Question: What tax district, tax-rate area, or tax area code is specified in the document?
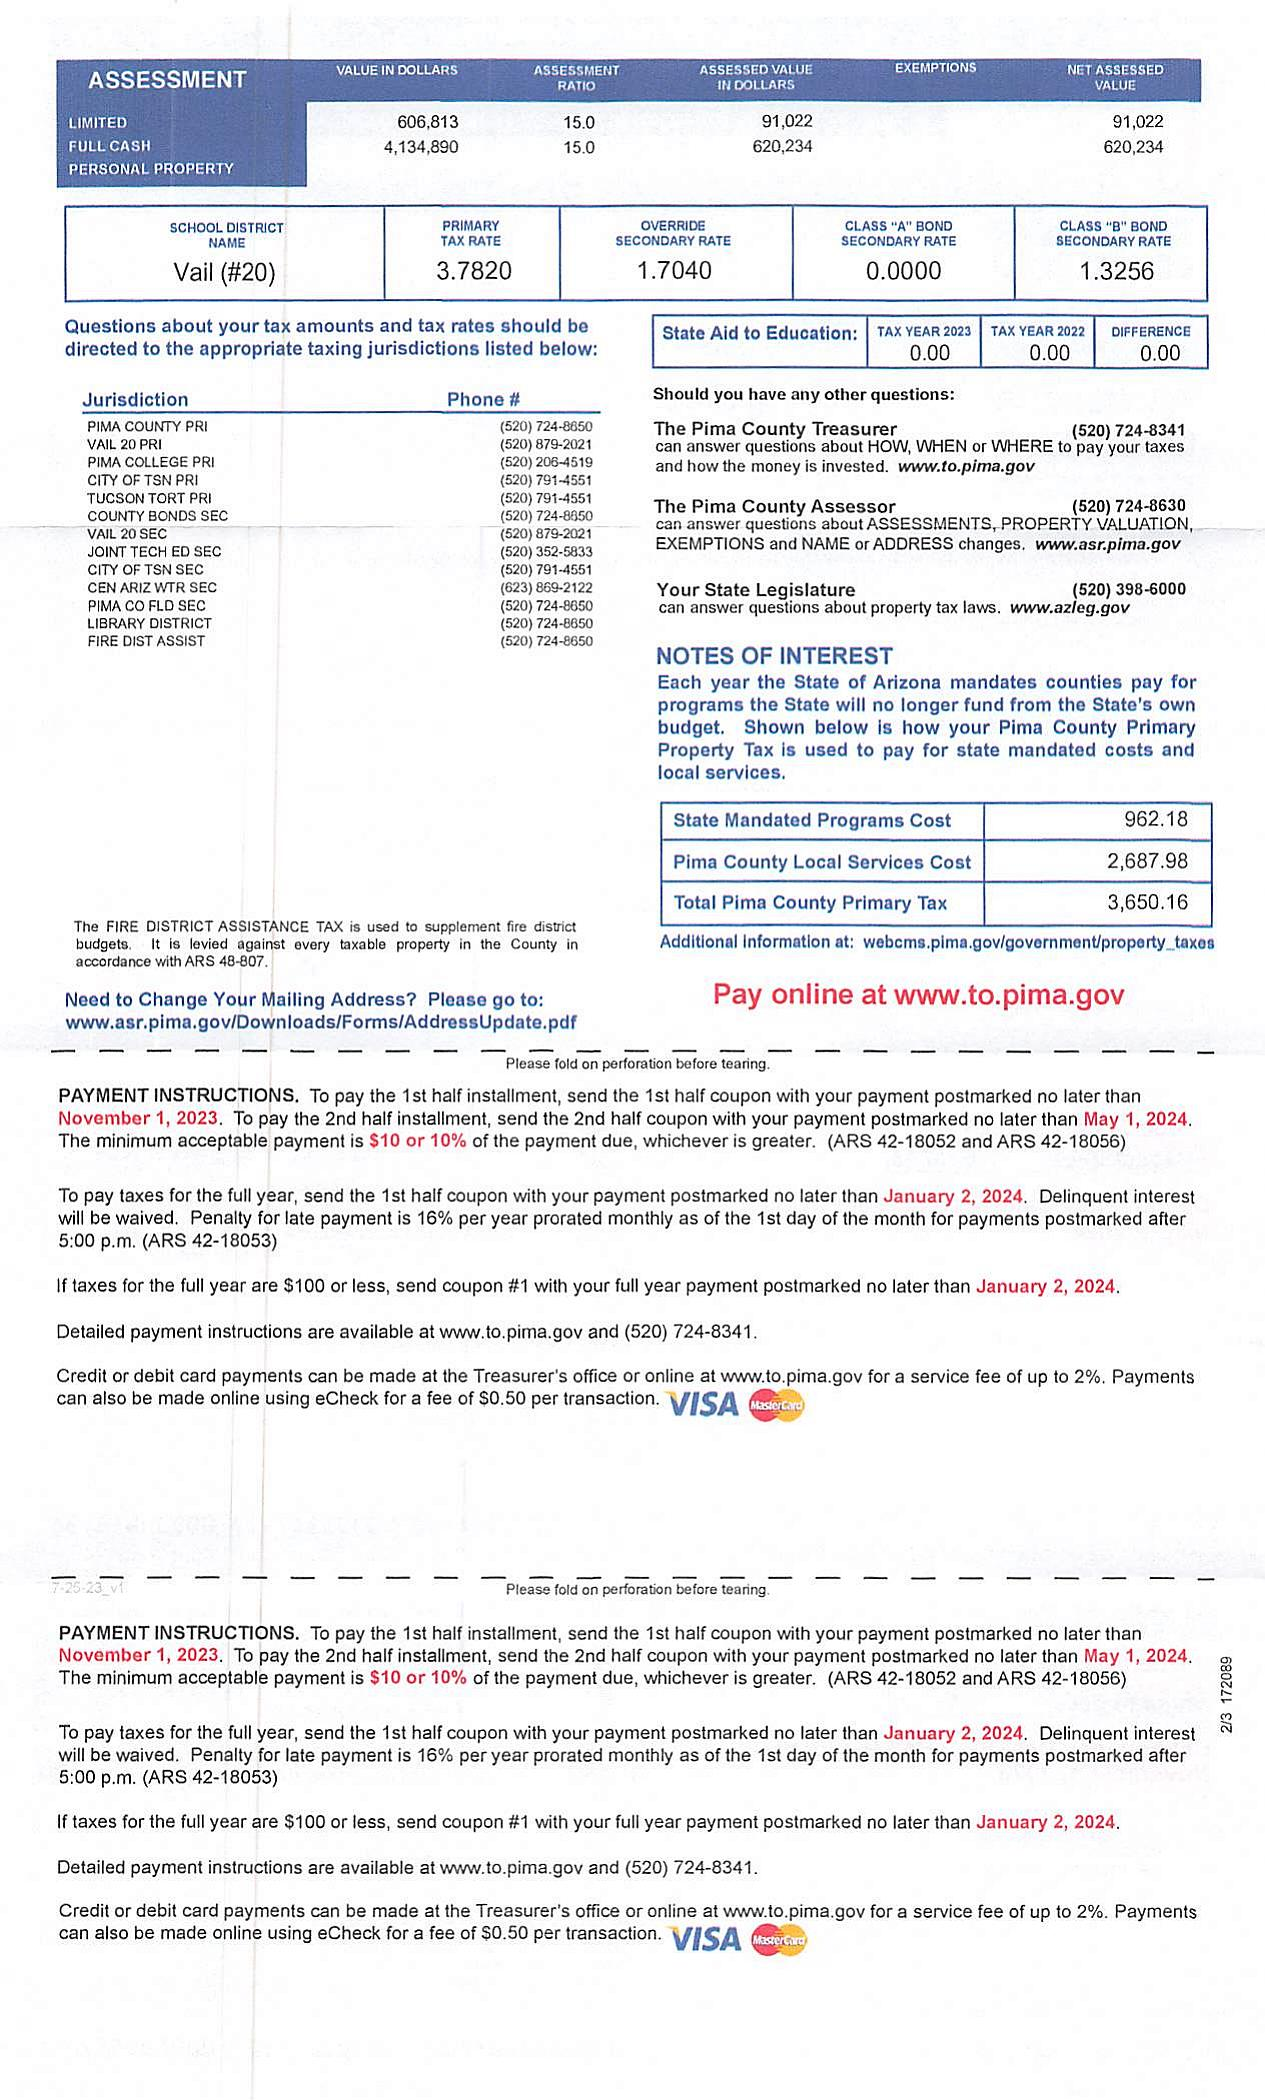
Answer: "Vail (#20)"